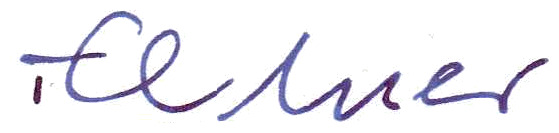
Signature of: frank elstner